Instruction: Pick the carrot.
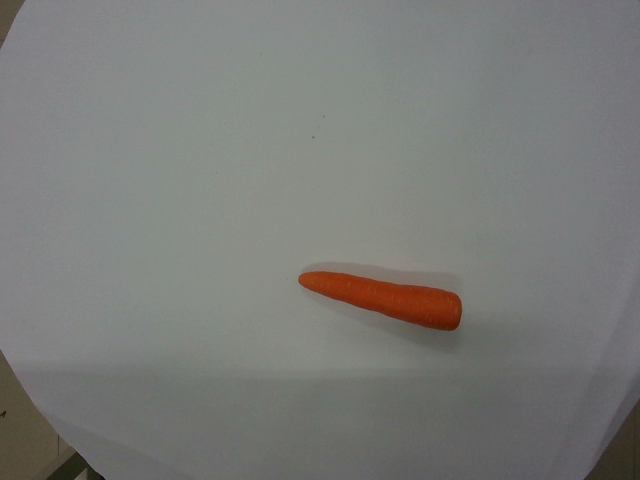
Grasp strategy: vertical